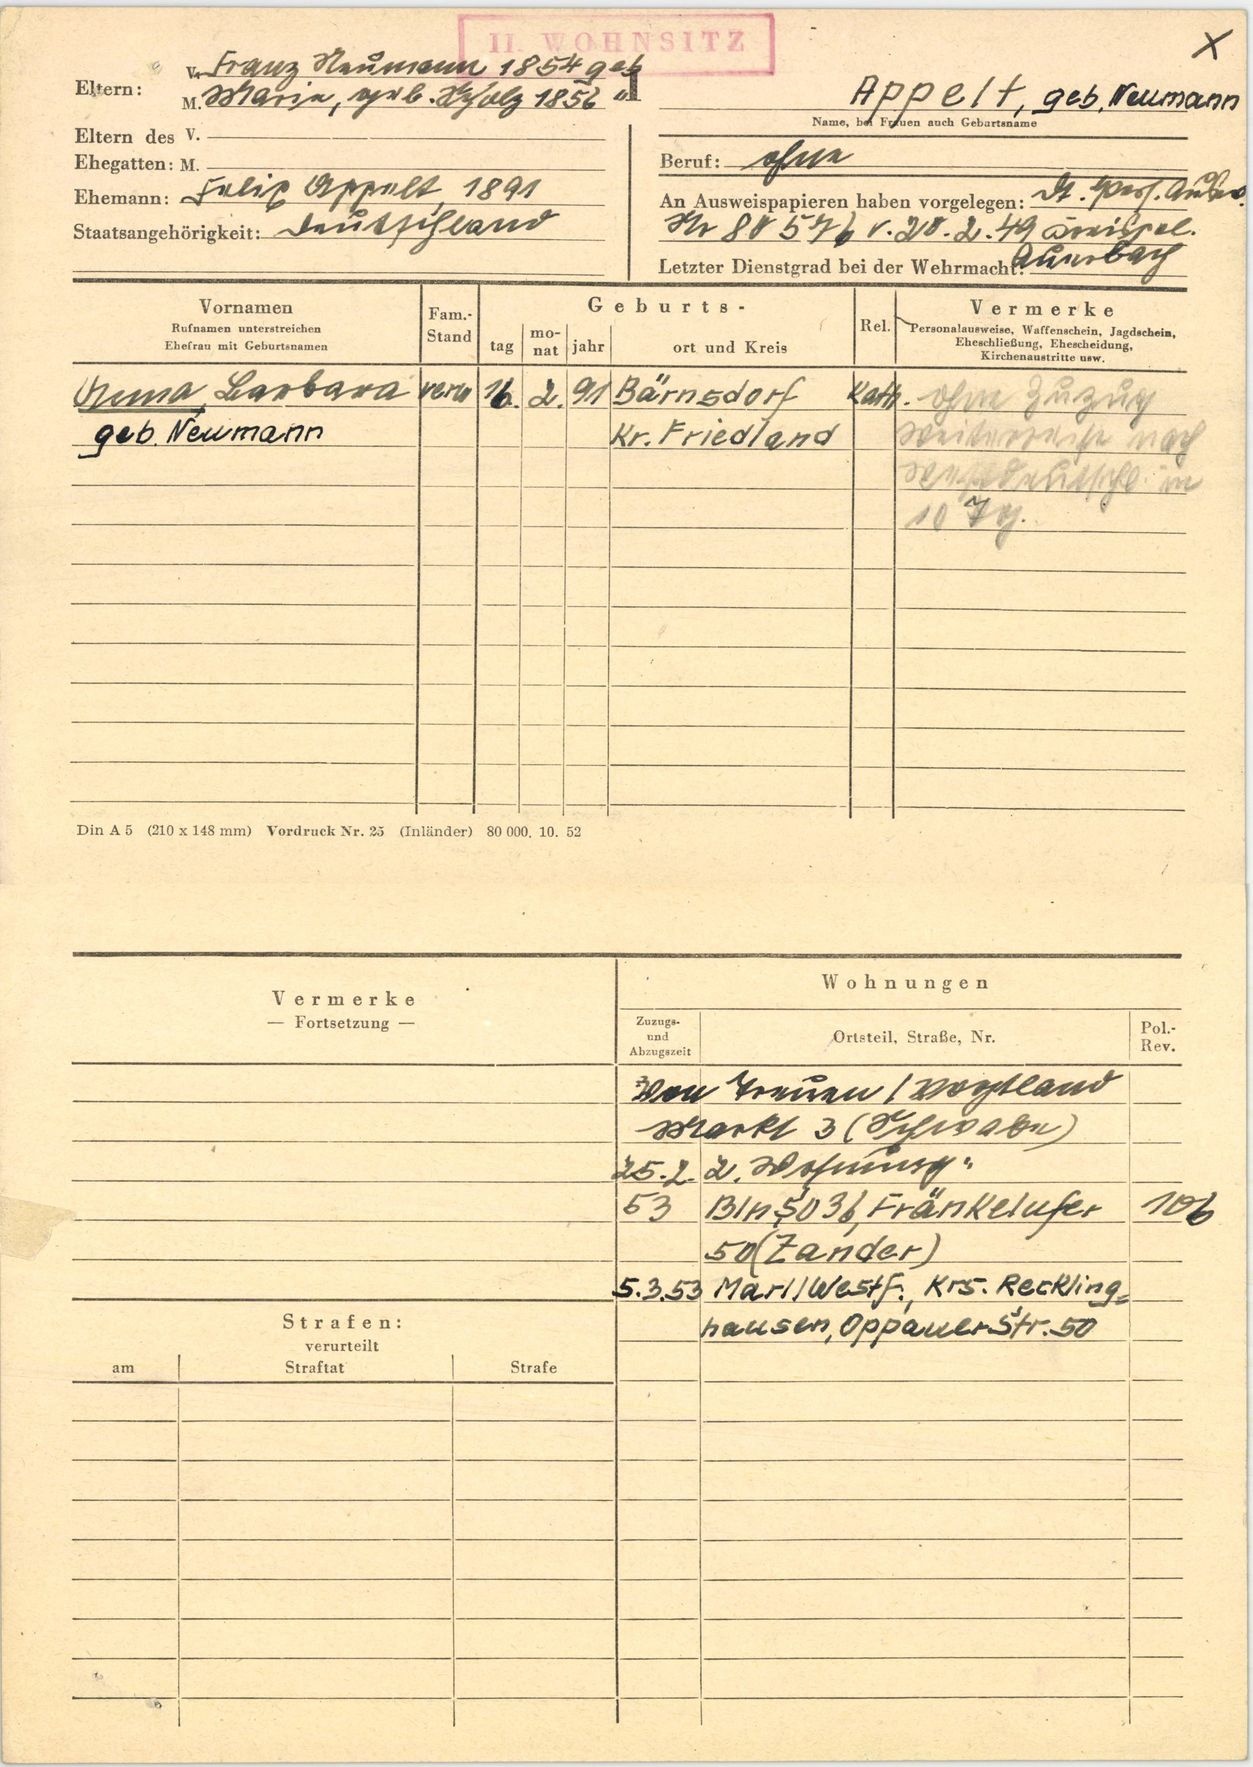
Appelt, geb. Neumann